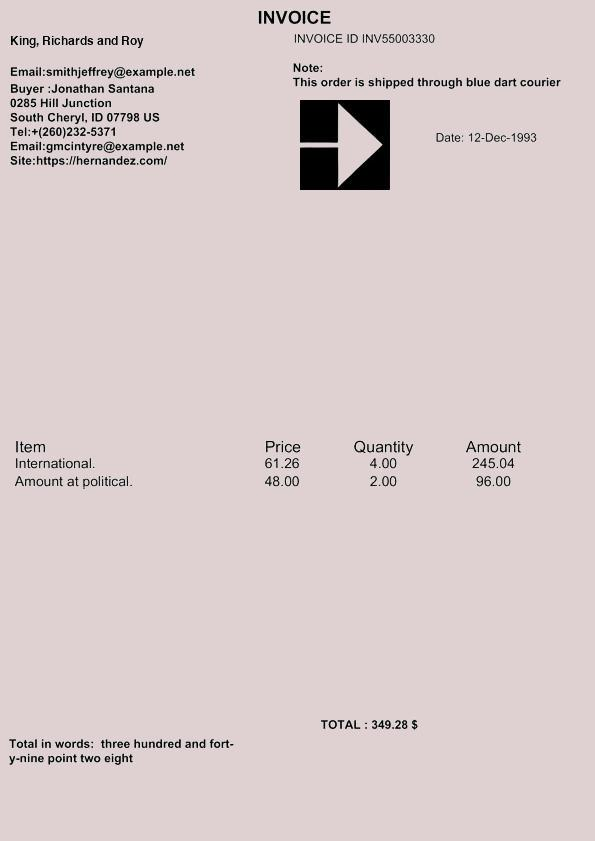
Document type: Invoice